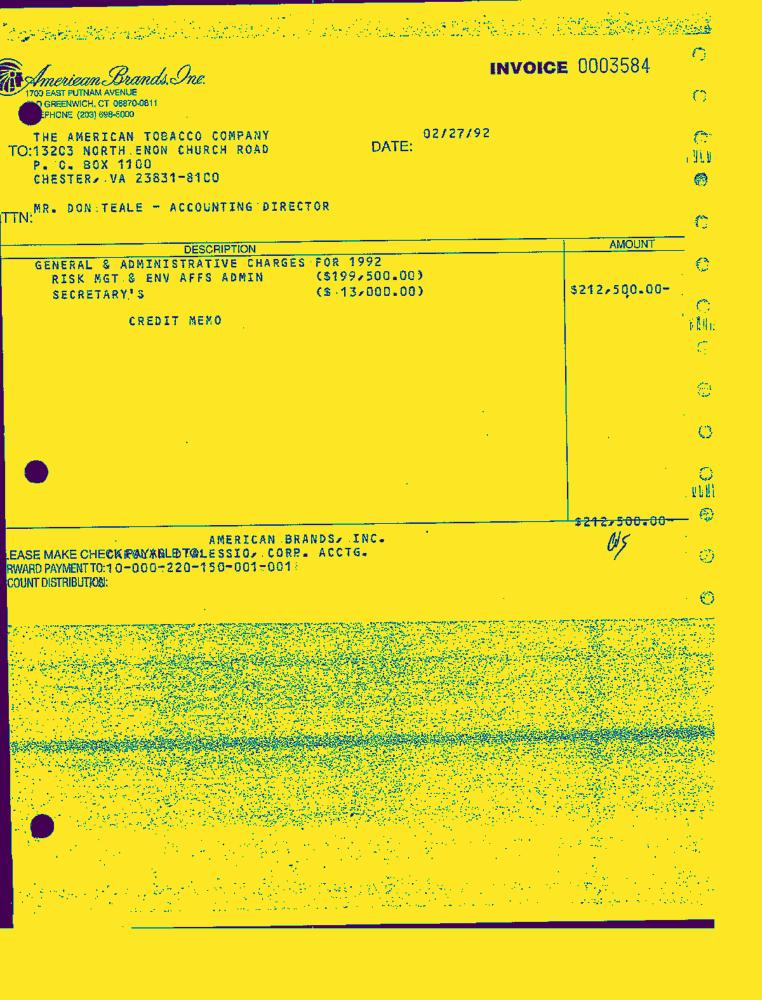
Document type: Invoice-Doc